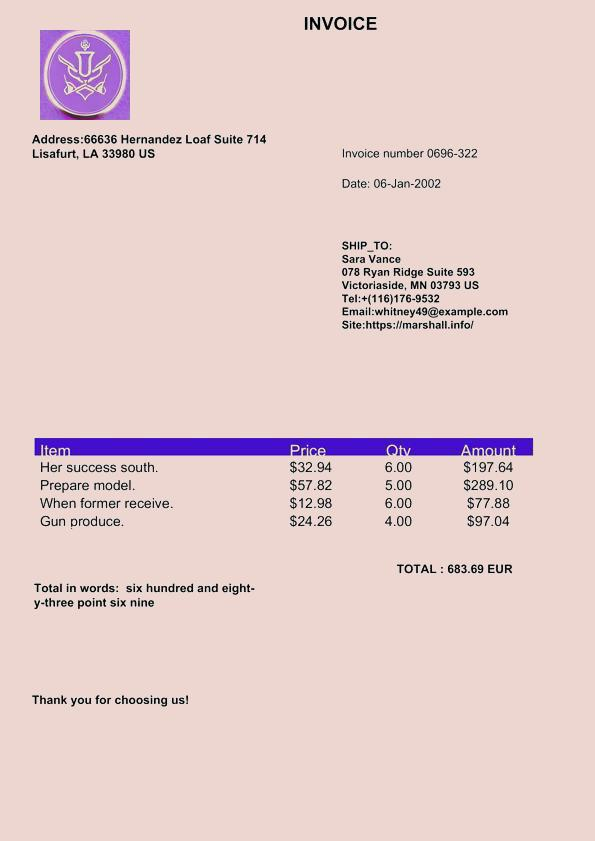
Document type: Invoice